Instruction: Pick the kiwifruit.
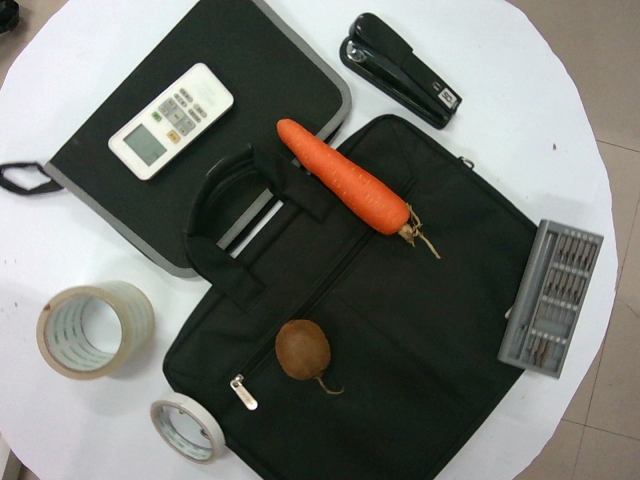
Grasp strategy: vertical